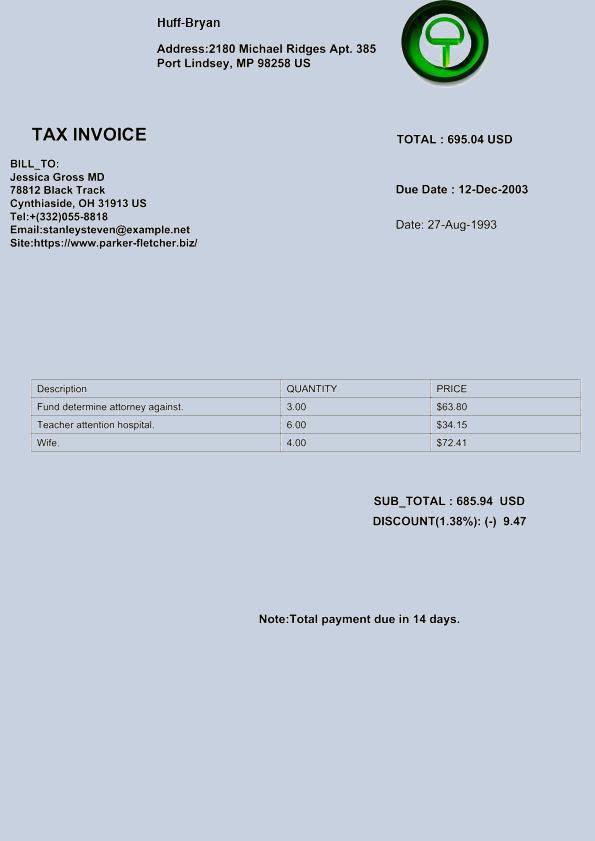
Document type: Invoice